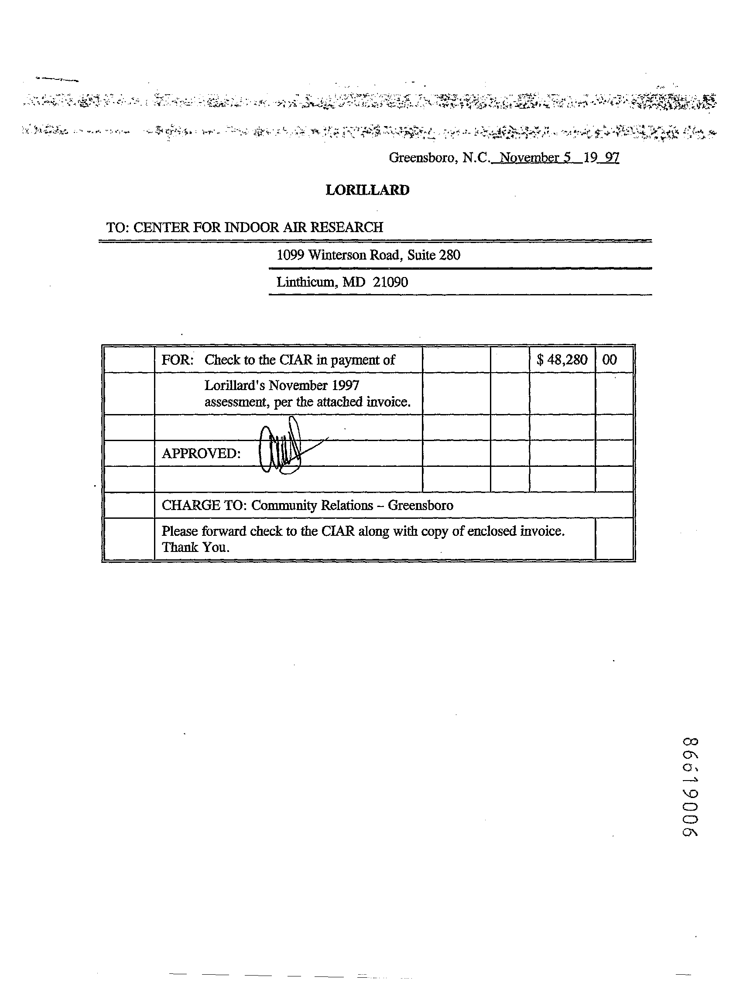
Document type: Invoice